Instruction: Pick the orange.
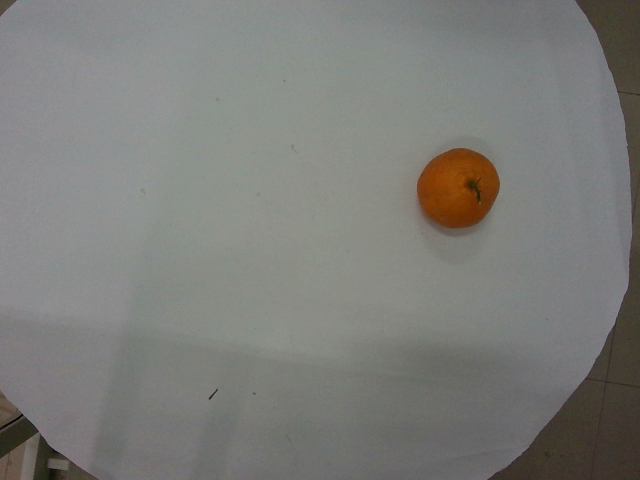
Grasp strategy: vertical